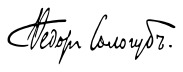
Signature of: fyodor sologub